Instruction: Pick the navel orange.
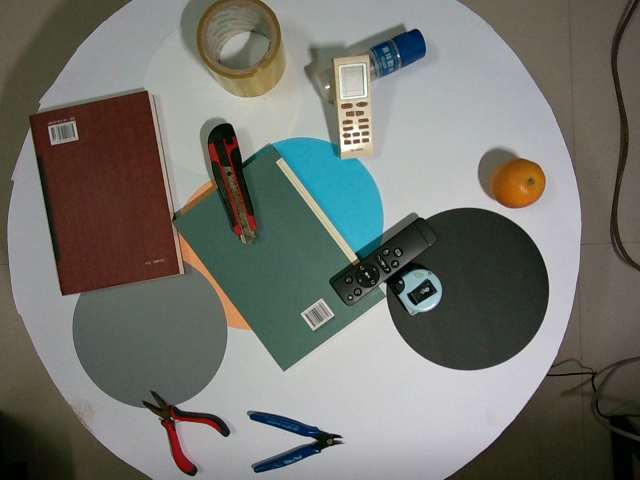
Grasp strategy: vertical